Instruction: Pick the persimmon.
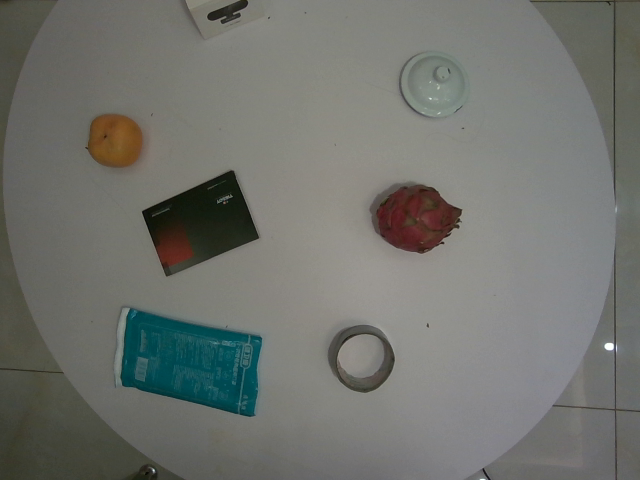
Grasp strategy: vertical